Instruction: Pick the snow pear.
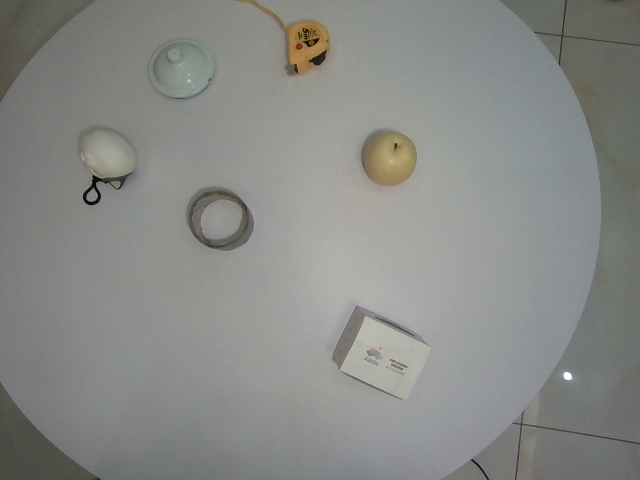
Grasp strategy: vertical